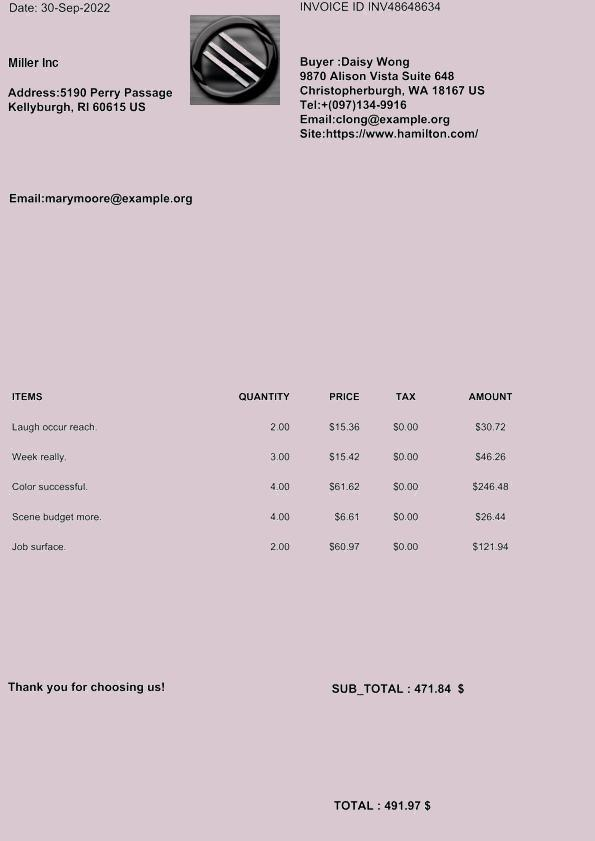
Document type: Invoice